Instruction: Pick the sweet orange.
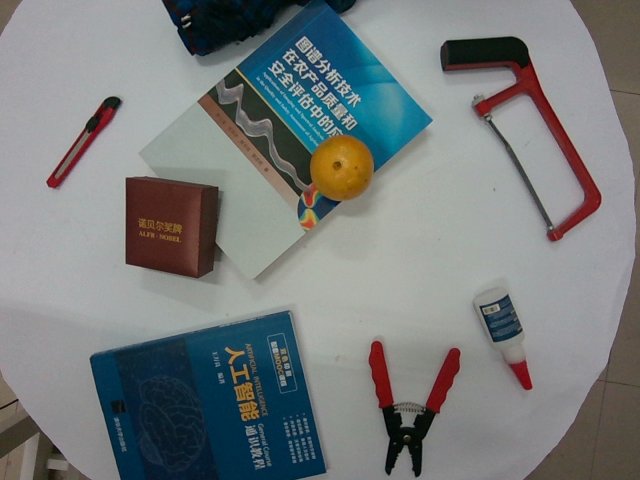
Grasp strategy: vertical